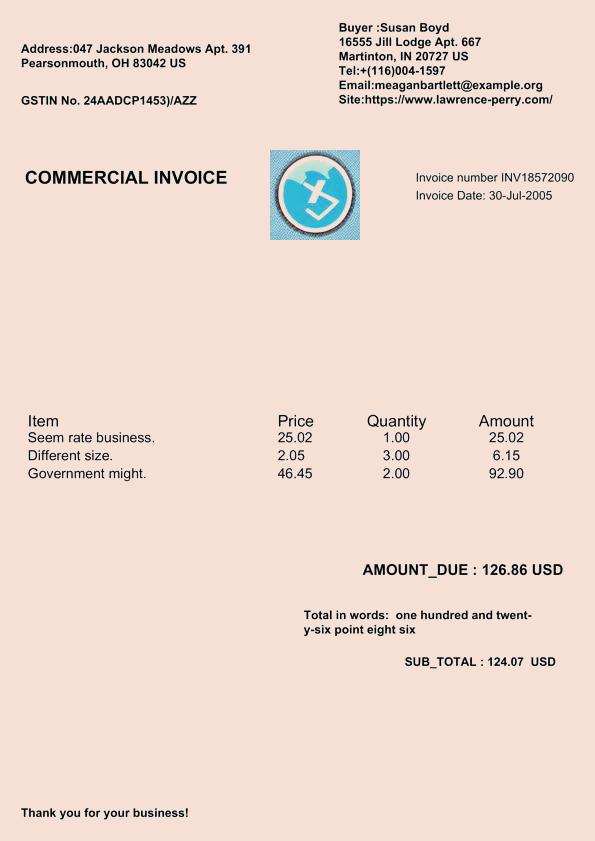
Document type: Invoice